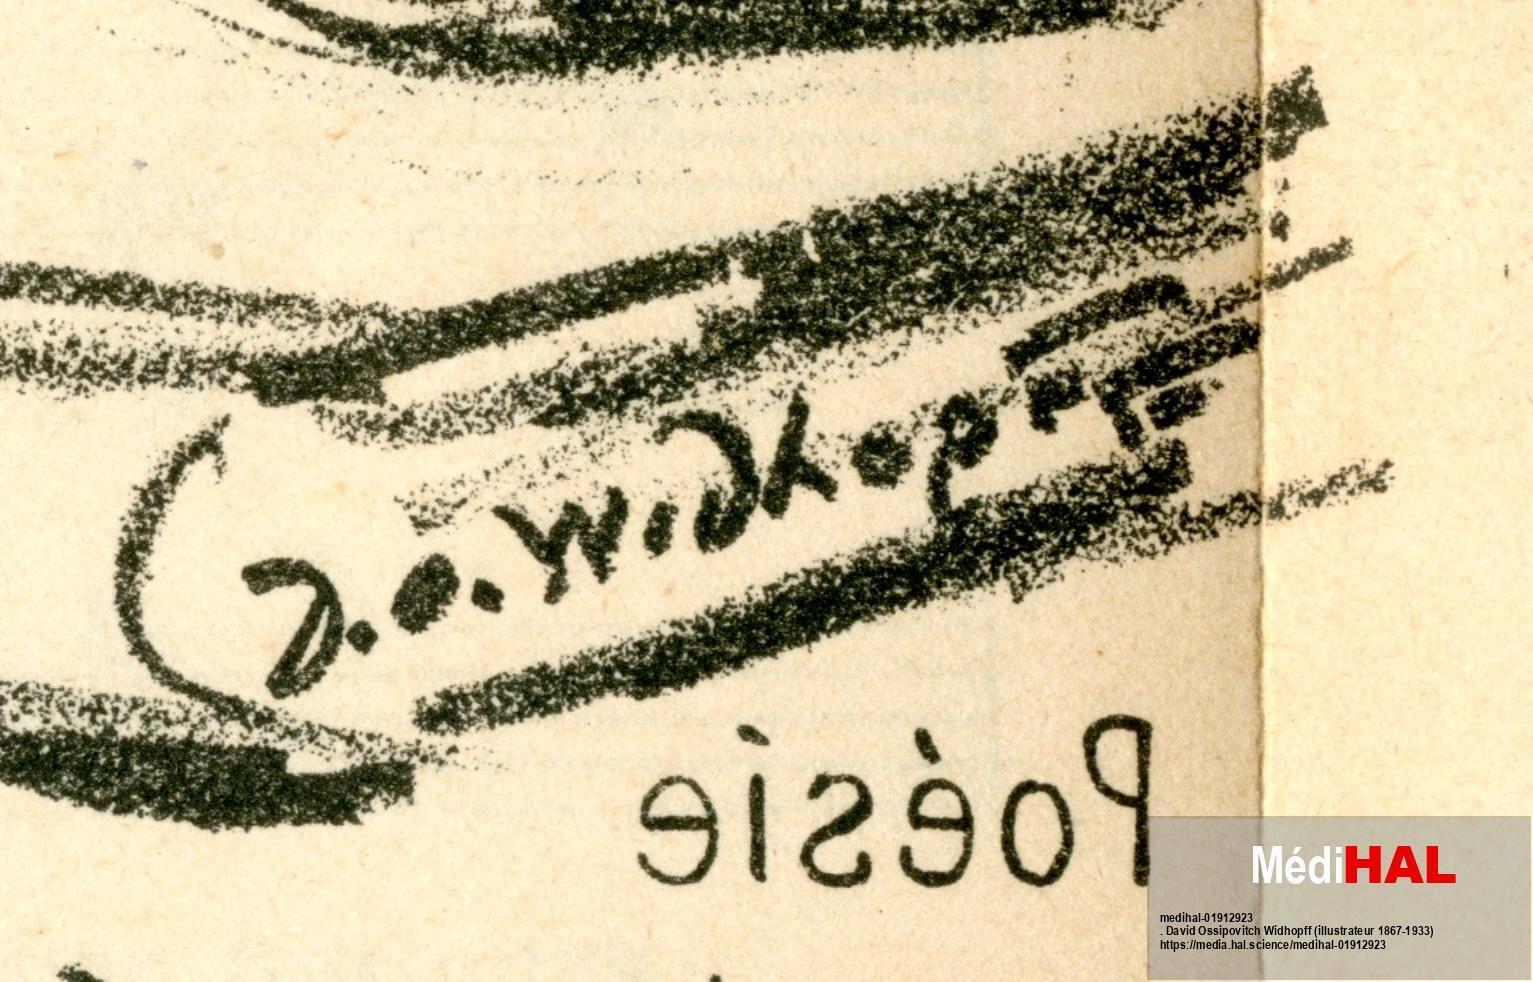
Signature of: david widhopff